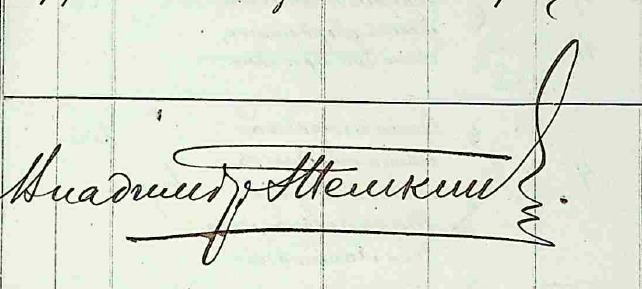
Signature of: vladimir tyomkin